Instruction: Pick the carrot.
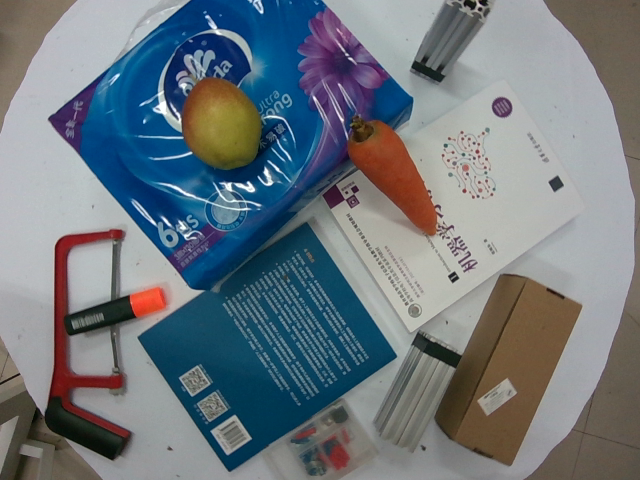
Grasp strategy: vertical